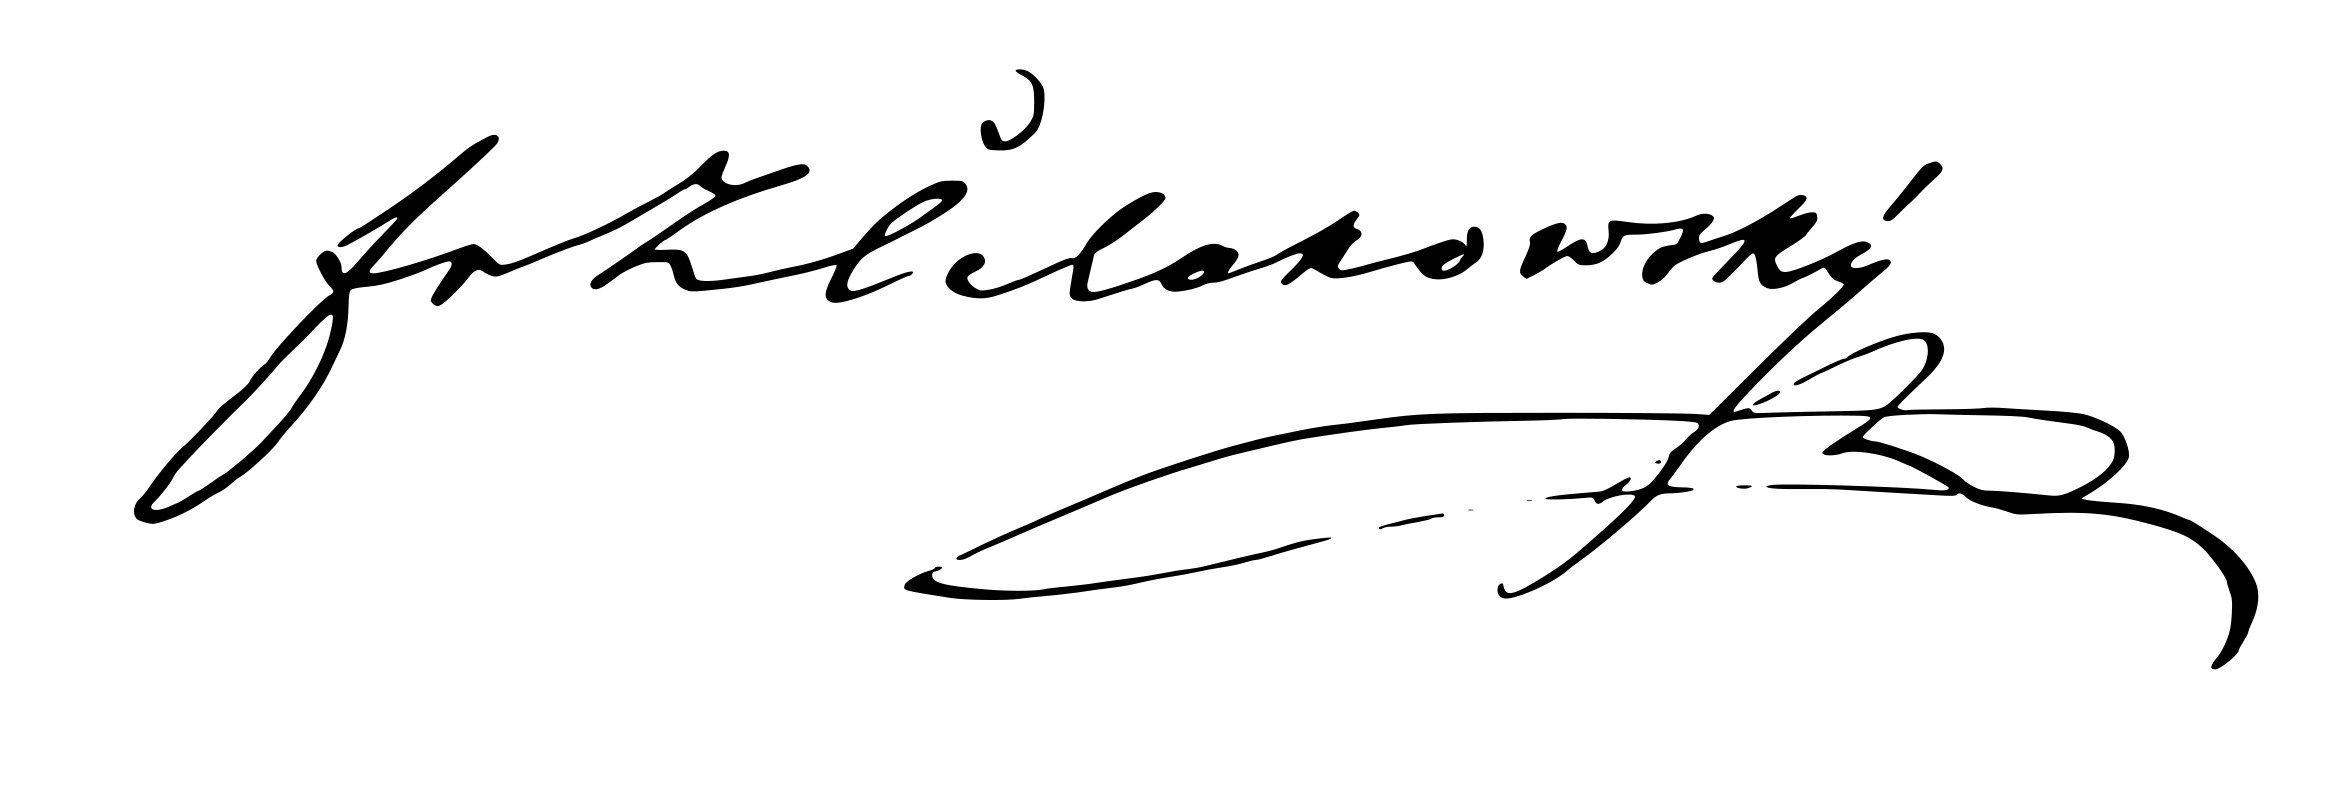
Signature of: františek čelakovský